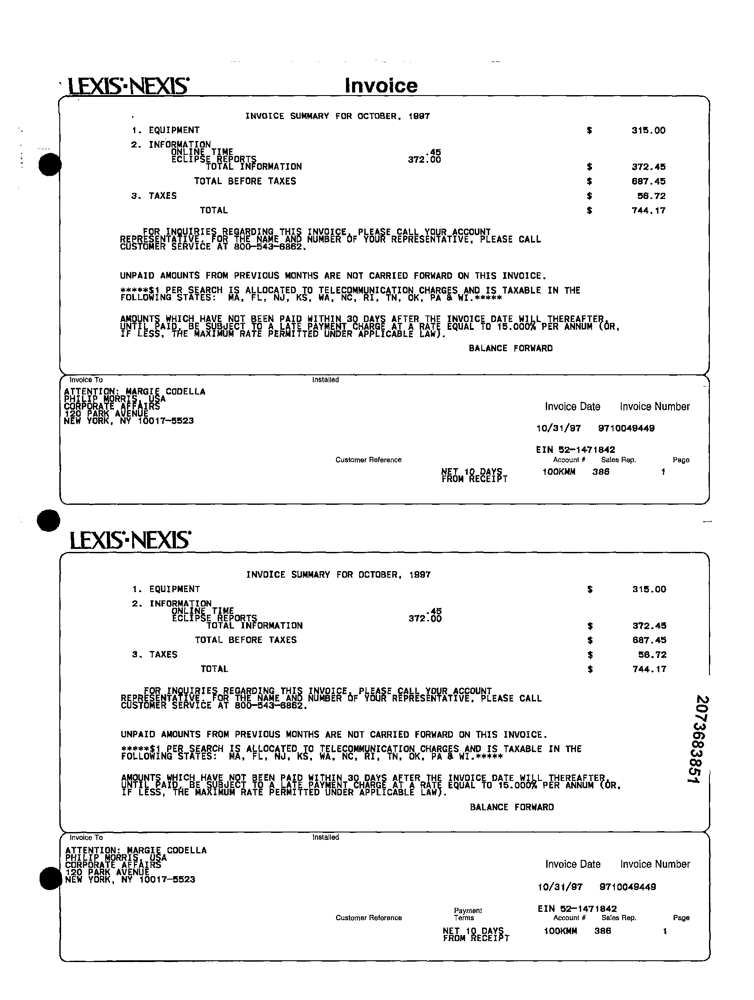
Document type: Invoice